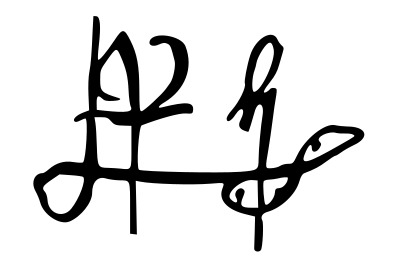
Signature of: henry v of england